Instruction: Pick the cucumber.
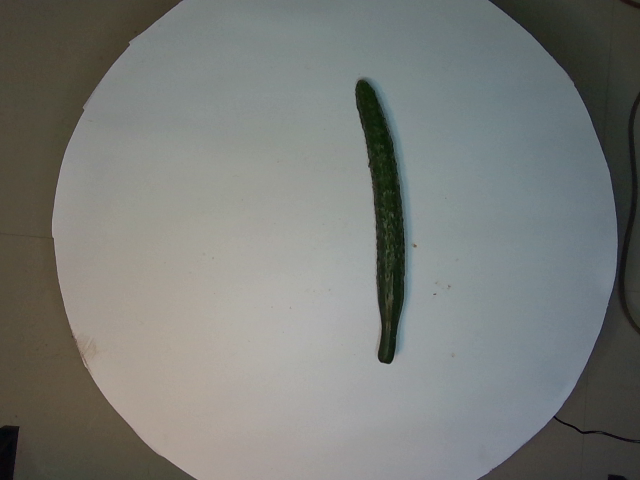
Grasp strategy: vertical